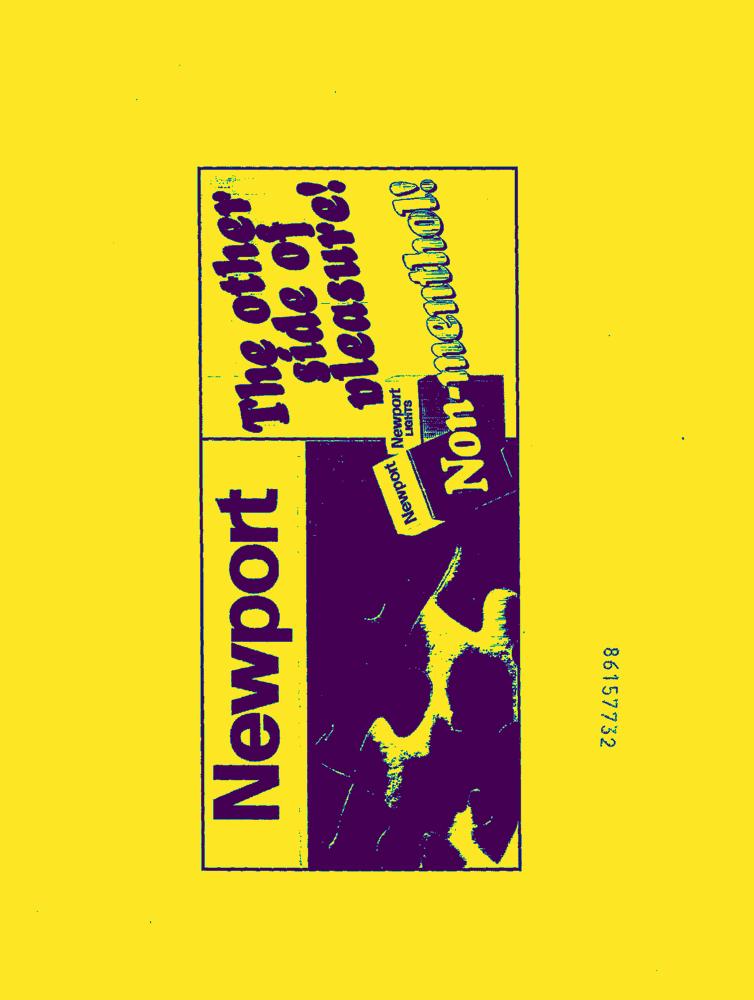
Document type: AD